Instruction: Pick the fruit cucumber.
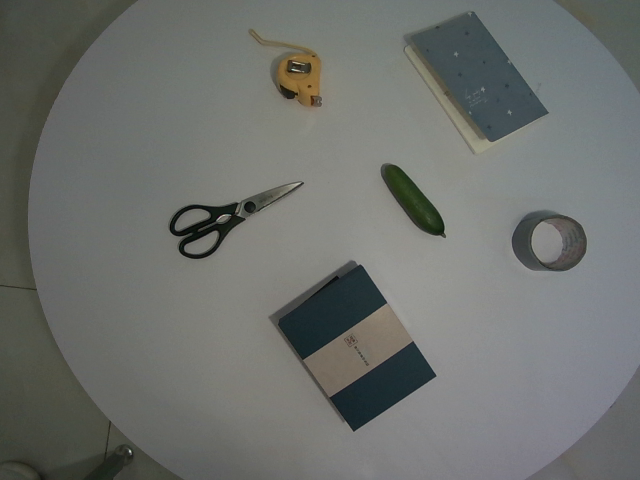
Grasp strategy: vertical